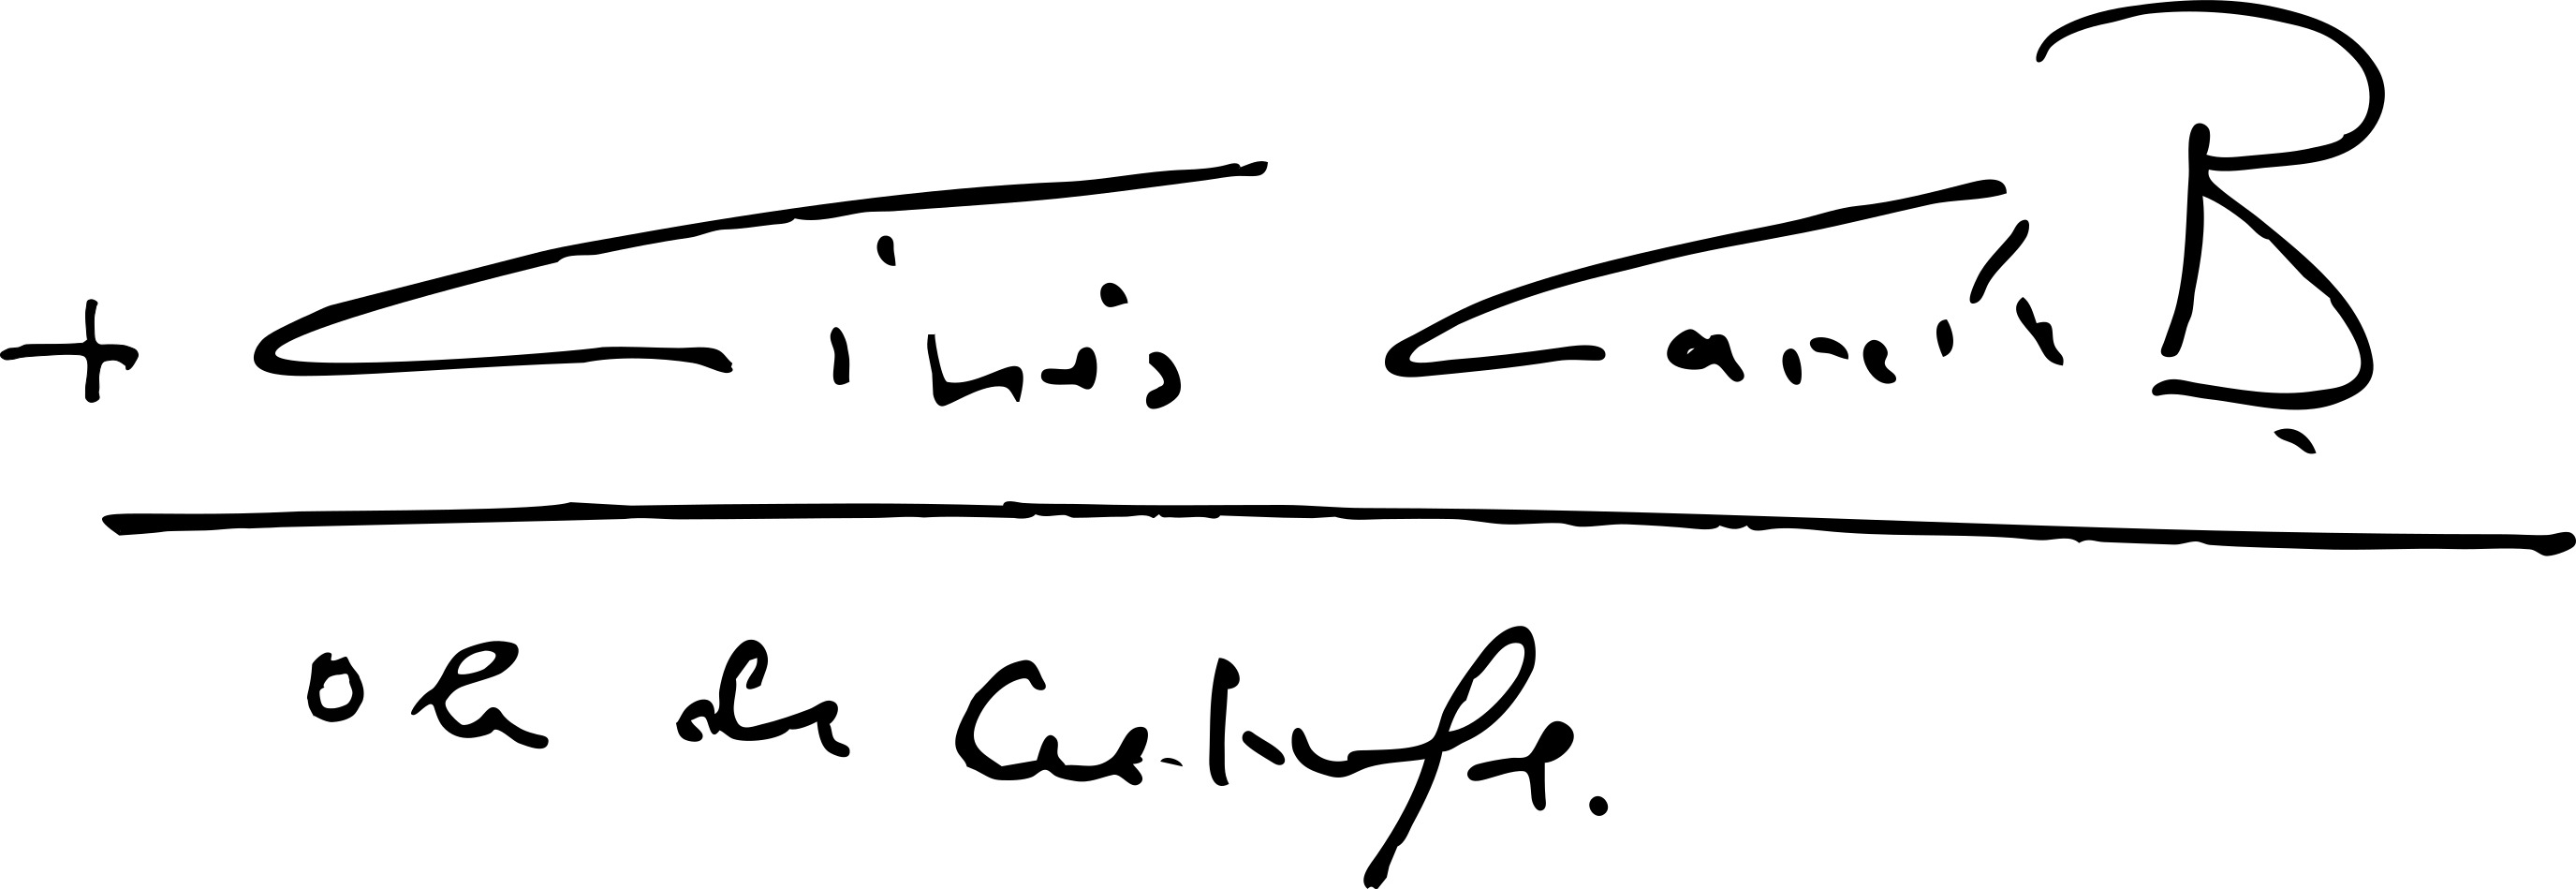
Signature of: ginés ramón garcía beltrán